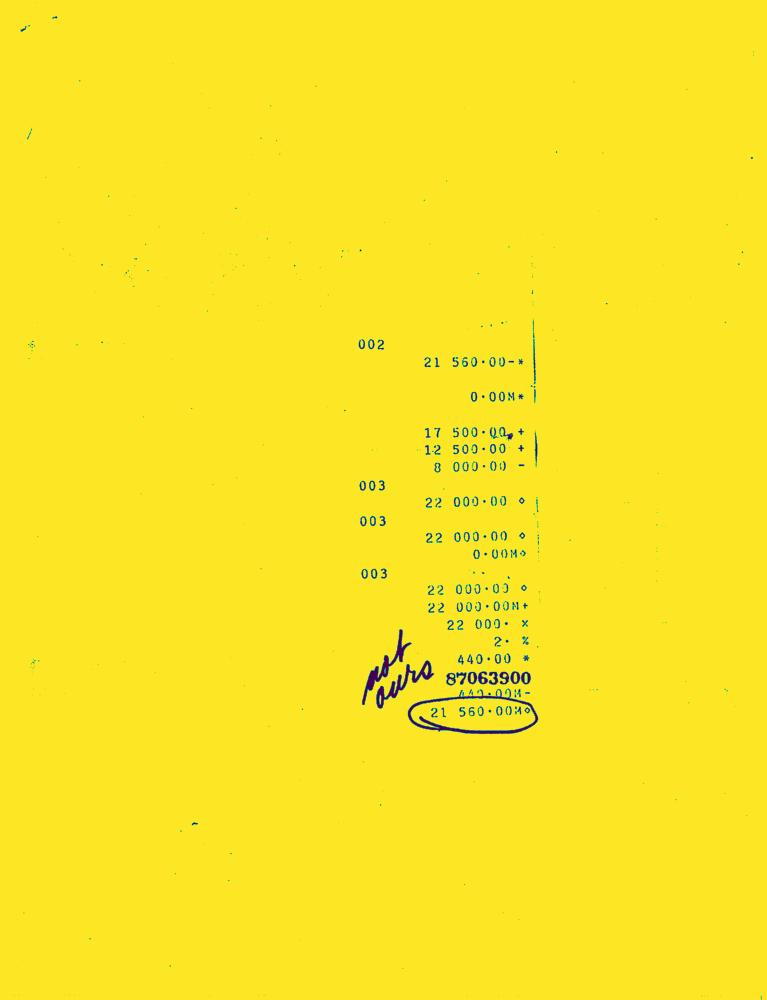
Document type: Invoice-Doc